Question: How does the patient history play a role?
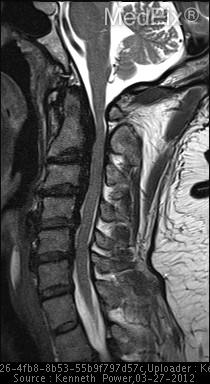
Answer: The patient's history of 57 yo man with type 2 diabetes presents with 4-5 mo  of posterior neck and shoulder pain accompanied by severe “shock like” pain down neck w/flexion.  In addition, he c/o walking “like a drunken sailor” and loss of fine motor skills, such as difficulty buttoning shirt. is key in understanding the case.